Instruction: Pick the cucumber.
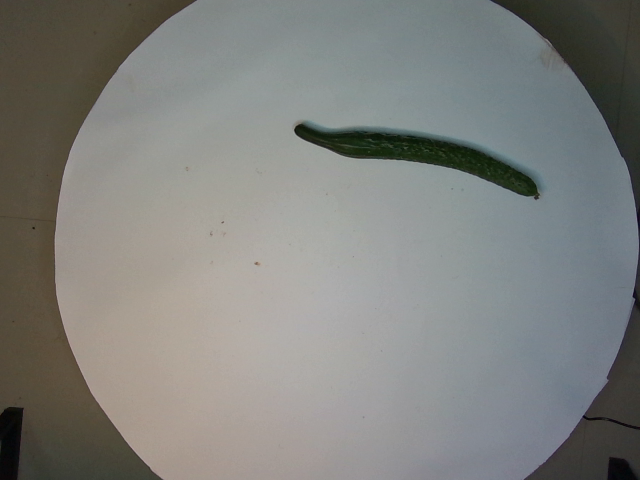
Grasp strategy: vertical